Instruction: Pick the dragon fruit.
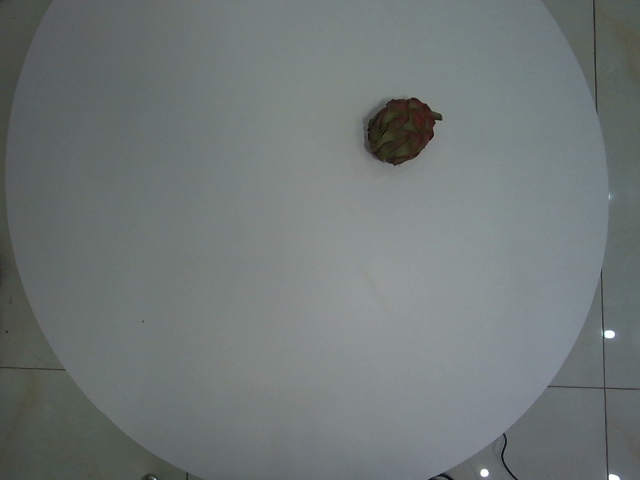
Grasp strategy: vertical